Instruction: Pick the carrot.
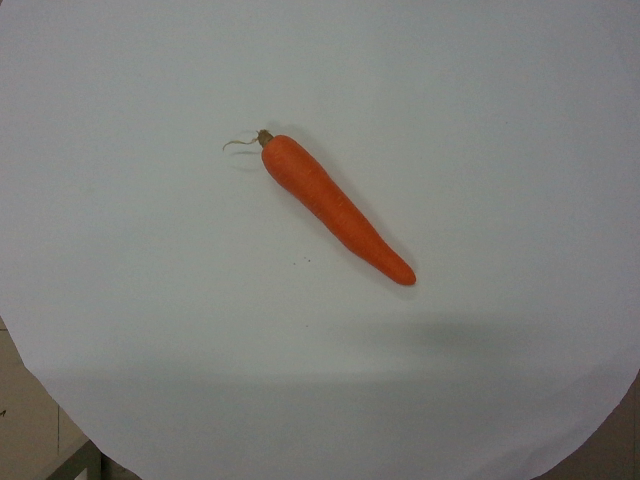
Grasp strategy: vertical